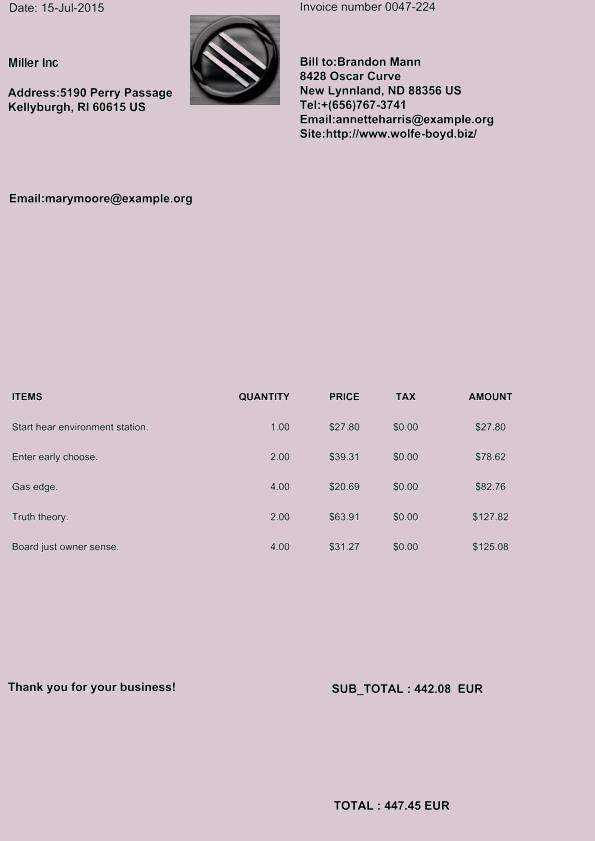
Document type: Invoice